Question: How is the property described in the document?
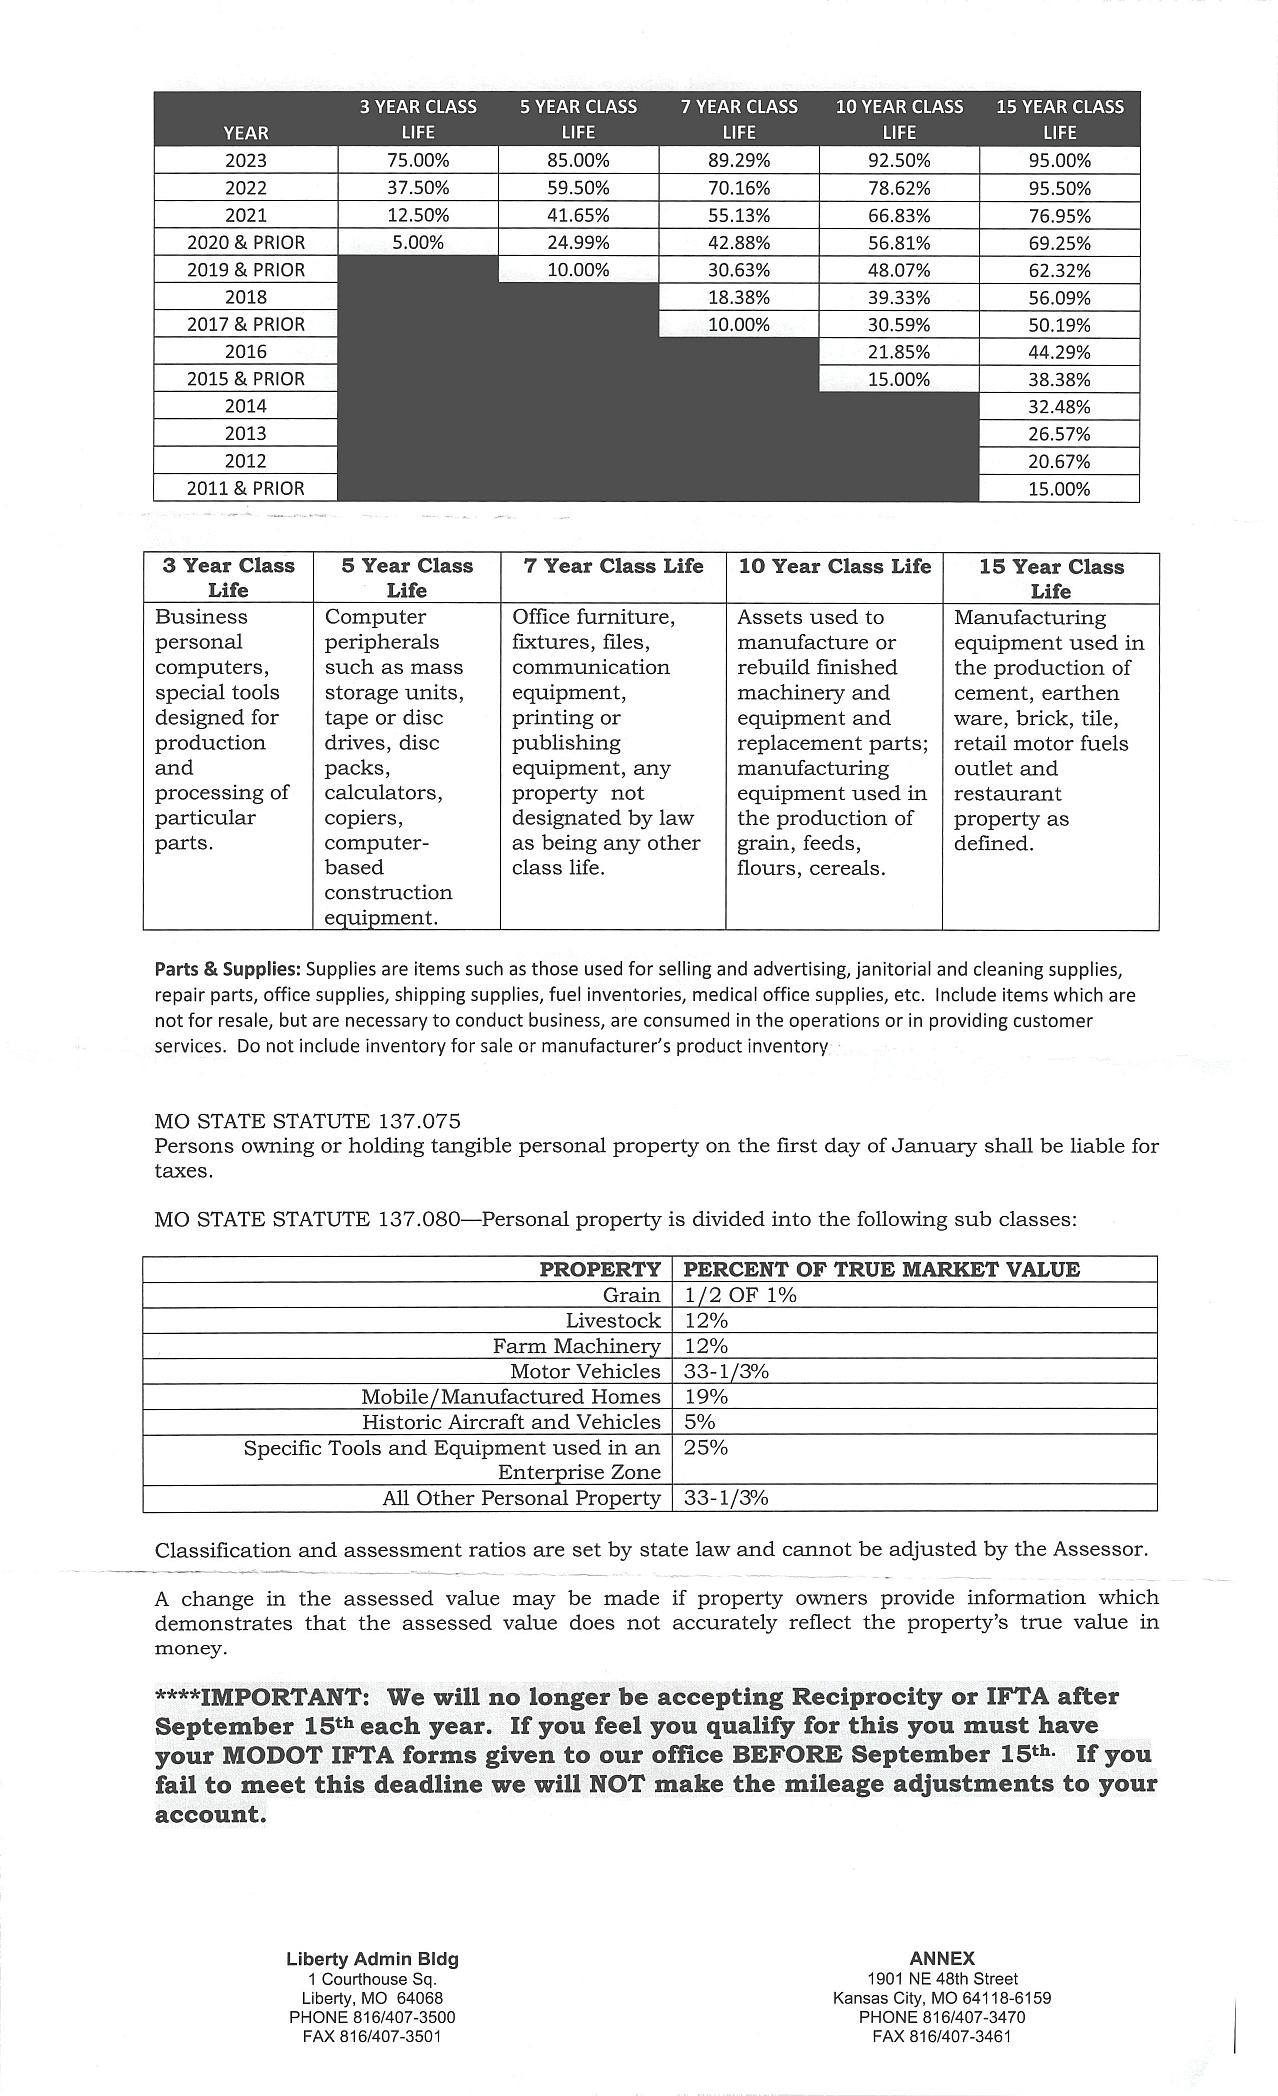
Answer: "Business personal computers, special tools designed for production and processing of particular parts"